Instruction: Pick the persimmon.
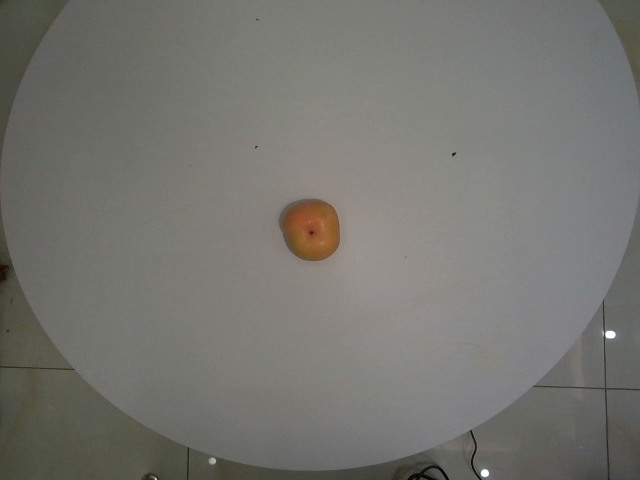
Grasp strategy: vertical